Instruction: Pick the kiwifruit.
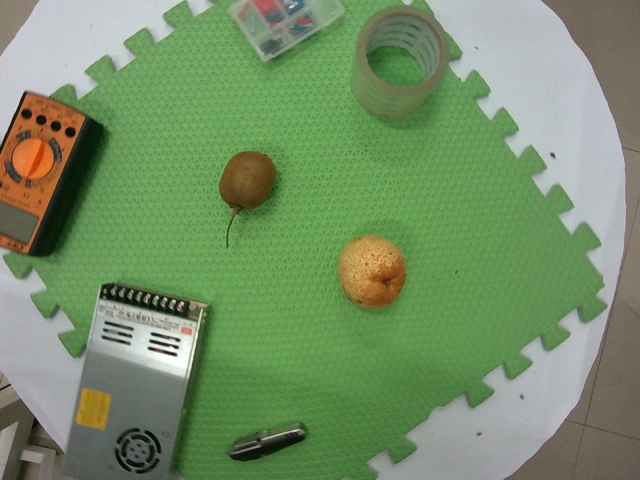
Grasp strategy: vertical